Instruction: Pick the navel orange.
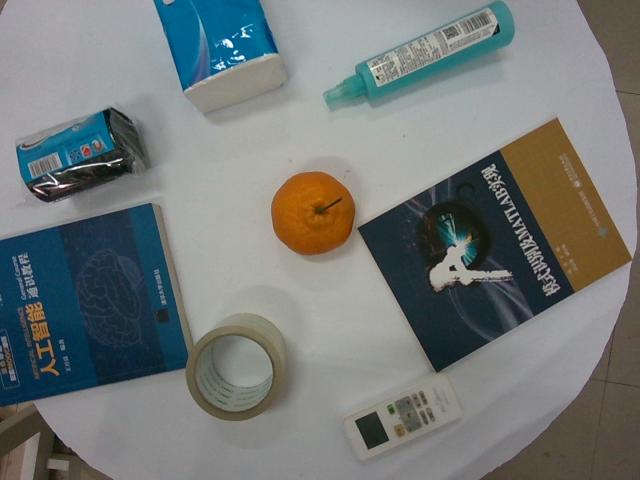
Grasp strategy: vertical